Question: Talk about the condition:
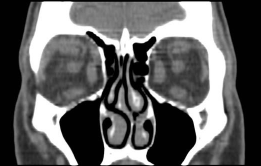
Answer: The disease is discussed as: Clinical: Proptosis secondary to swelling of extraocular muscles. A mild form is seen in young females and is associated with thyrotoxicosis.  A severe form is seen in middle-aged women and men with Graves disease, demonstrating severe proptosis and ophthalmoplegia.

Pathology:
Infiltration of muscles by lymphocytes, plasma cells, mast cells; deposition of mucopolysaccharides.

Imaging:
http://www.smw.ch/docs/PdfContent/smw-12741.pdf
CT and MR: Classically shows enlargement of extraocular muscles with sparing of tendinous attachments to the globe.  Classic patterns include involvement of the inferior rectus and medial rectus muscles, followed by the lateral and superior rectus.

http://bjr.birjournals.org/content/72/860/757.full.pdf

In 80% of patients, there is bilateral muscle involvement.  In 10%, involvement of one isolated muscle is seen.  There may be increased amount of retroglobar fat.  Enhanced images will show moderate to marked enhancement of muscle bodies.